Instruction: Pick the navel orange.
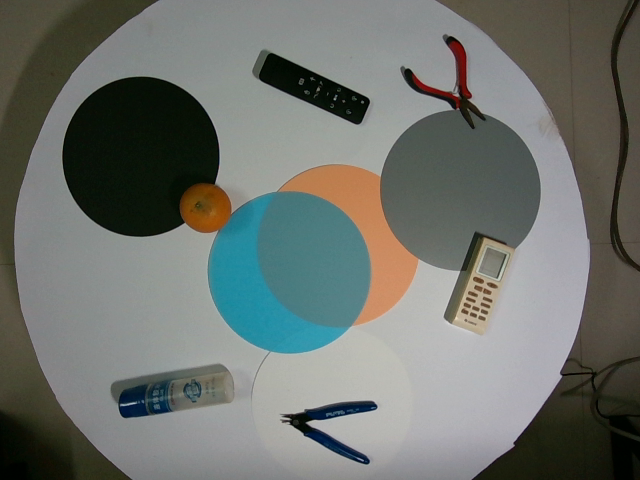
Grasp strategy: vertical